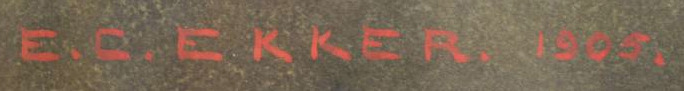
Signature of: evert ekker